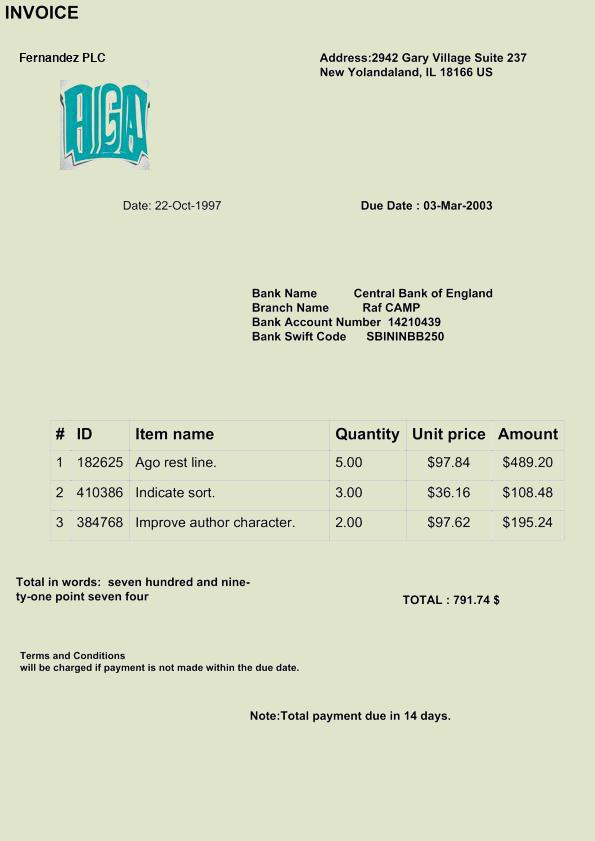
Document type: Invoice